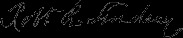
Signature of: robert b lindsay